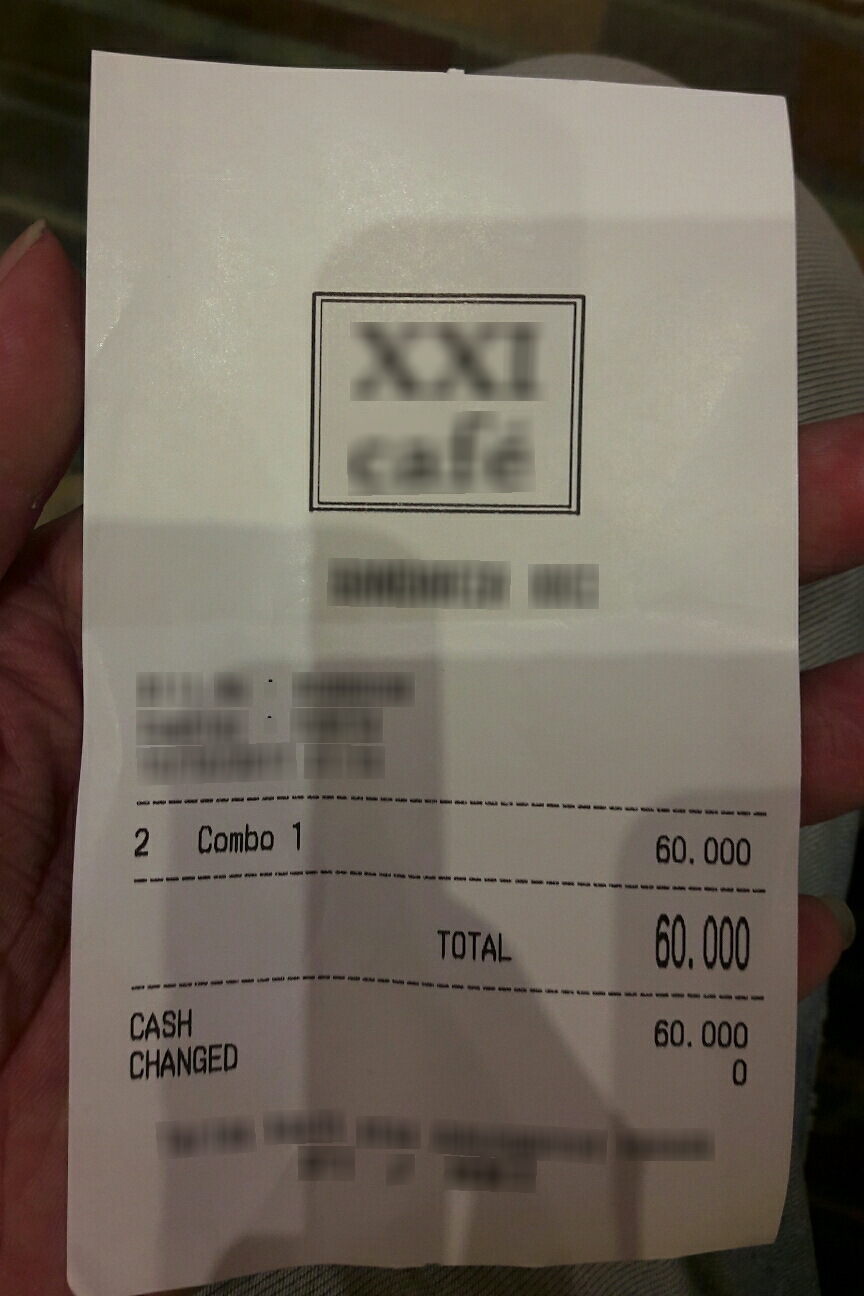
Number of items: 3
Total: 60.000
OCR text regions:
text: 2
text: Combo
text: 1
text: 60,000
text: TOTAL
text: 60.000
text: CASH
text: 60.000
text: CHANGED
text: 0